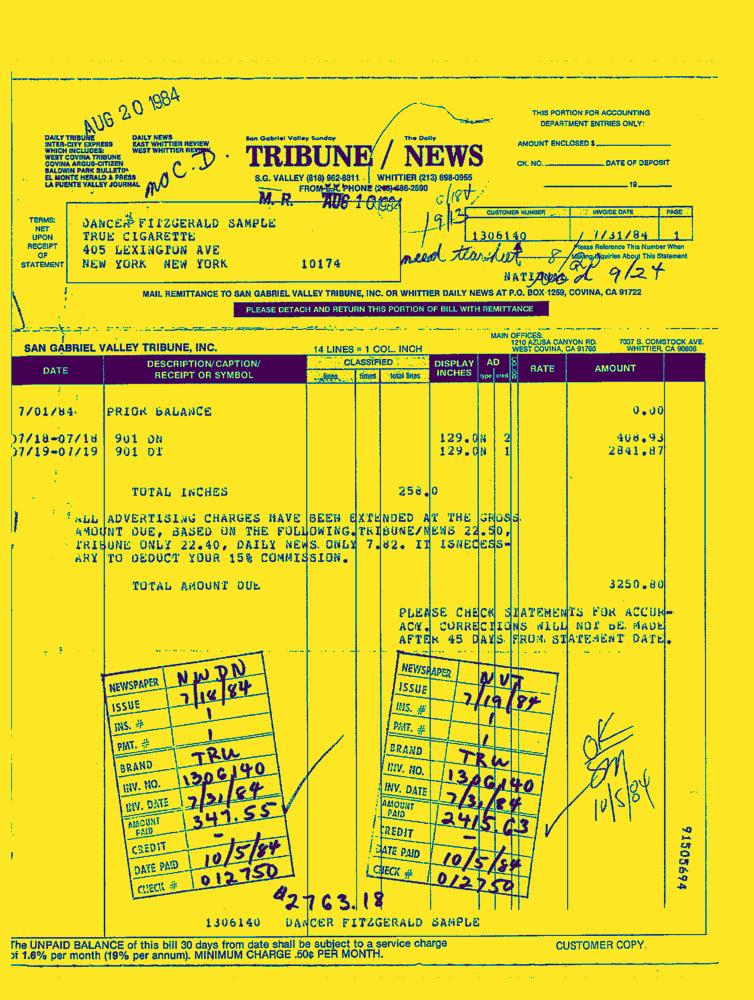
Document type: Invoice-Doc